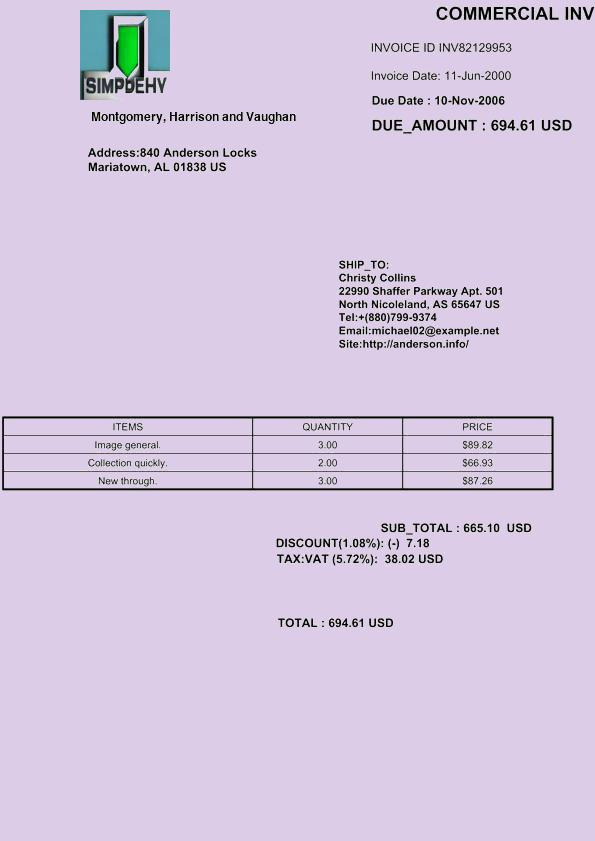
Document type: Invoice